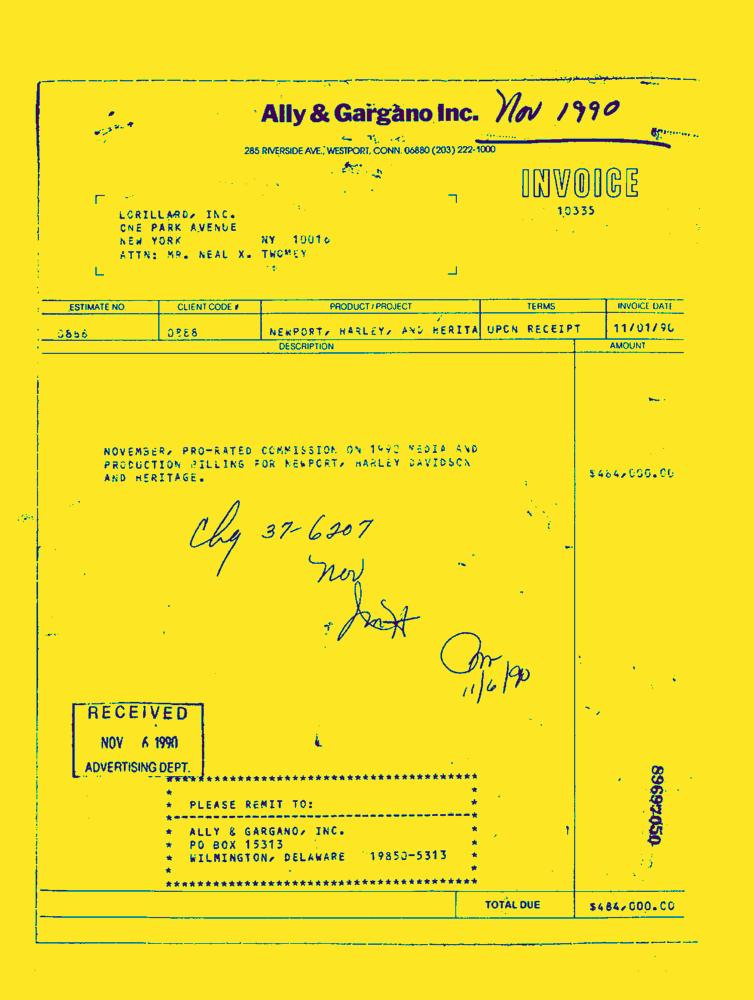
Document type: Invoice-Doc